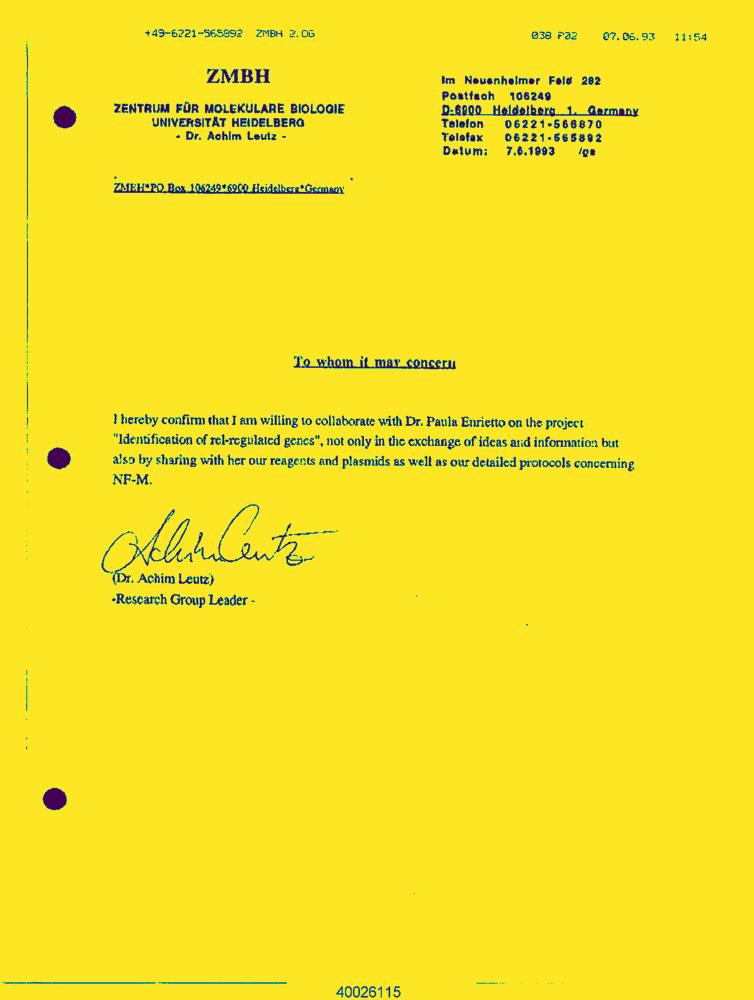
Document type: Letter-Doc